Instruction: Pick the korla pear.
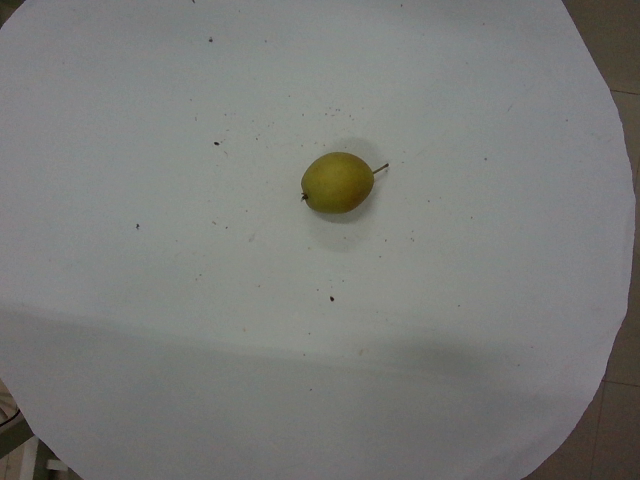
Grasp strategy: vertical